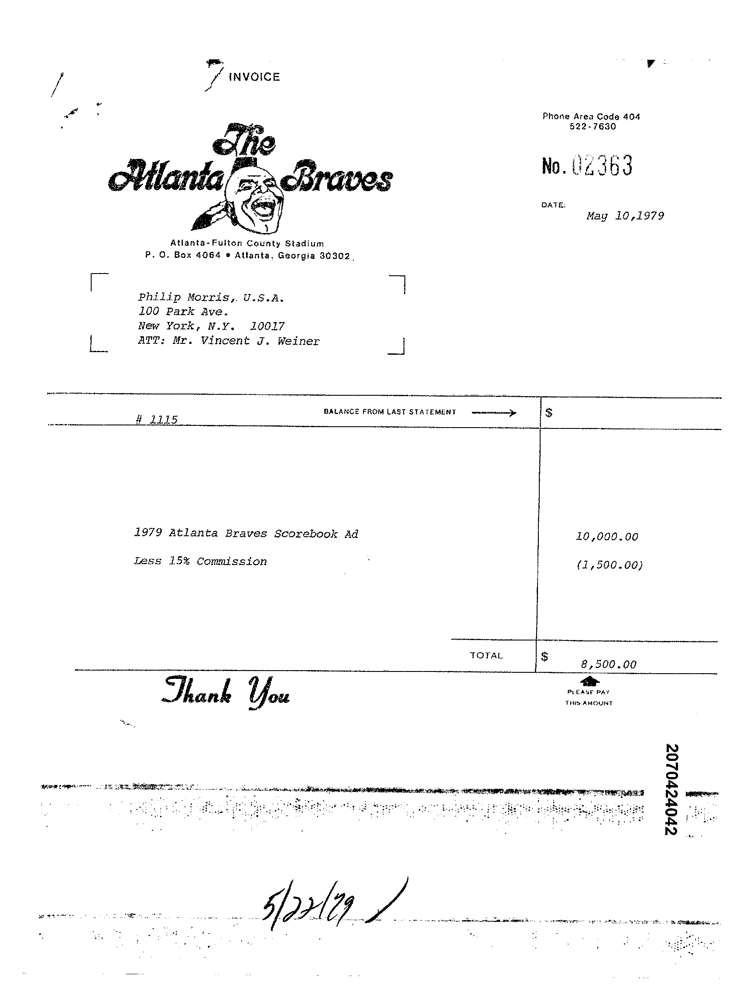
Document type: Invoice